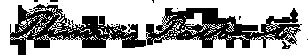
Signature of: thomas talbot